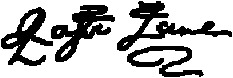
Signature of: ralph lane